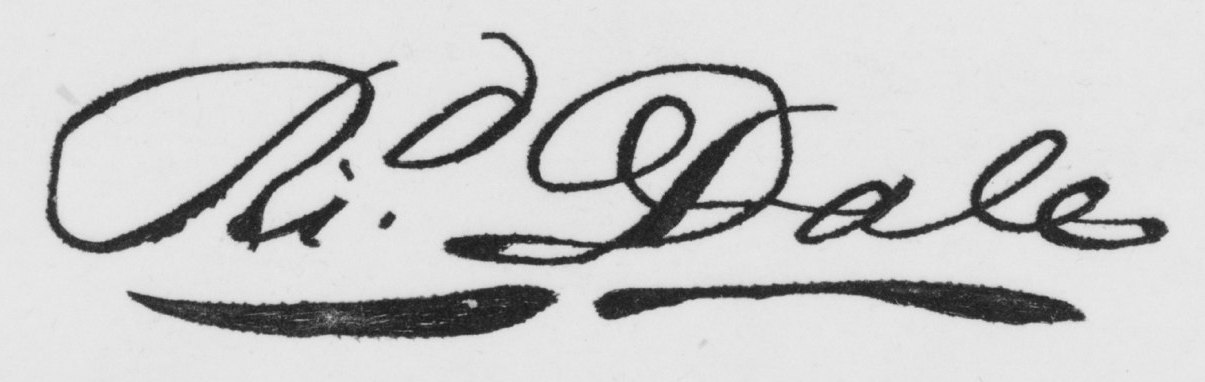
Signature of: richard dale